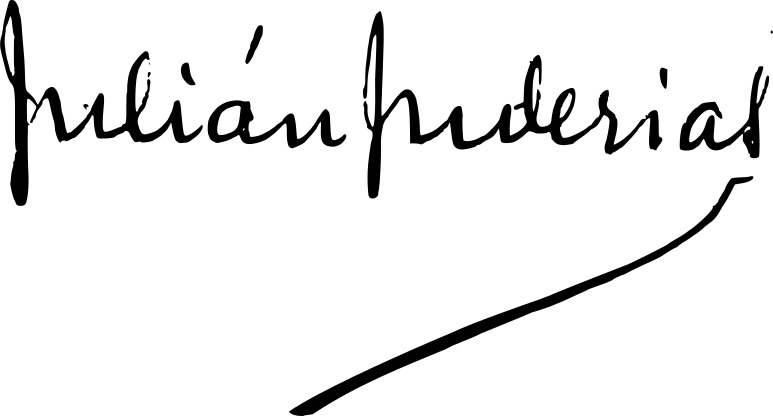
Signature of: julián juderías